Question: What is the suspected problem?
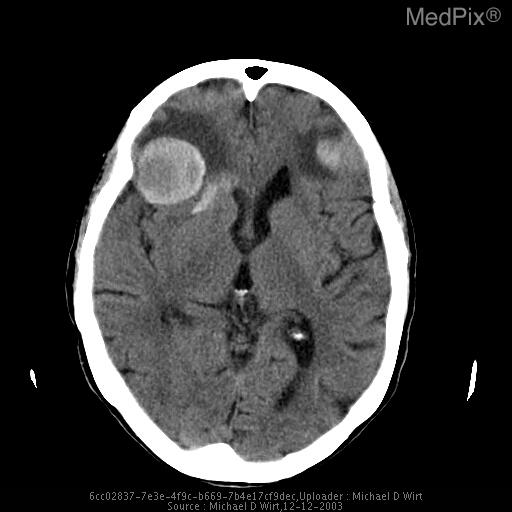
Answer: The findings suggest Non-contrast CT images of the brain demonstrate a 1.3 x 1.2 cm mass within the left optic nerve with multiple additional diffuse hemorrhagic lesions with associated vasogenic edema and mass effect.  The largest and most concerning mass is within the right frontal lobe.  This mass measures approximately 2.9 cm in greatest dimension.

A whole body bone scan demonstrates intense focal uptake at the left femoral head, and subtle intake within the mid right femoral diaphysis.. A noncontrast axial CT Image of the brain demonstrate multiple diffuse hemorrhagic lesions with associated vasogenic edema and mass effect.  The largest and most concerning is within the right frontal lobe.  This mass measures approximately 2.9 cm in greatest dimension.. The patient might have a history of The patient is a 79-year-old woman who presented with a two-day history of left lower extremity weakness associated with loss of proprioception, and vomiting after falling and striking the back of her head.  The patient's past medical history is significant for multiple medical problems, including recent seizures..